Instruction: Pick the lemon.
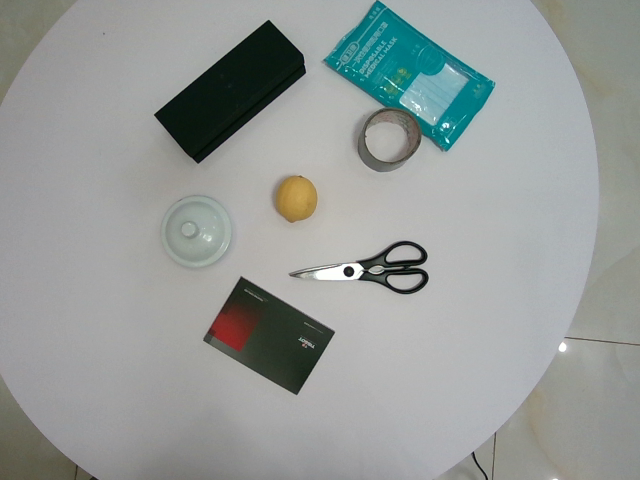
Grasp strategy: vertical